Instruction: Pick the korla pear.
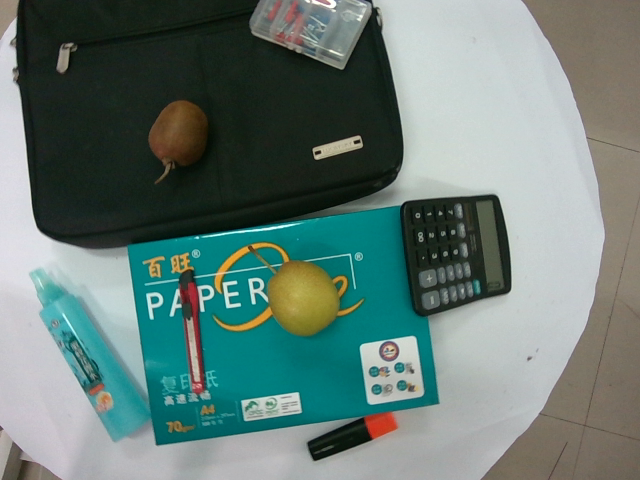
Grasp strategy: vertical